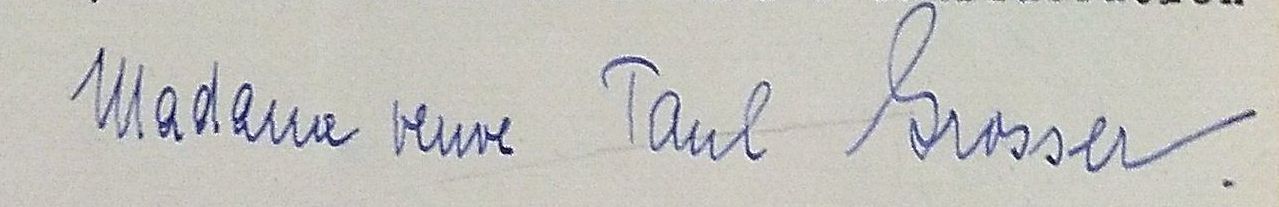
Signature of: lily grosser